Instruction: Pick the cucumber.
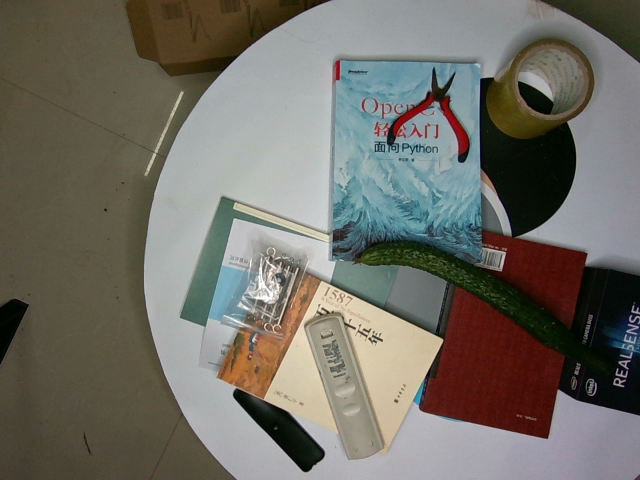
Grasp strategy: vertical